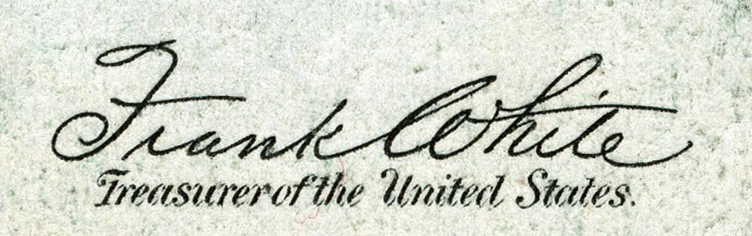
Signature of: frank white